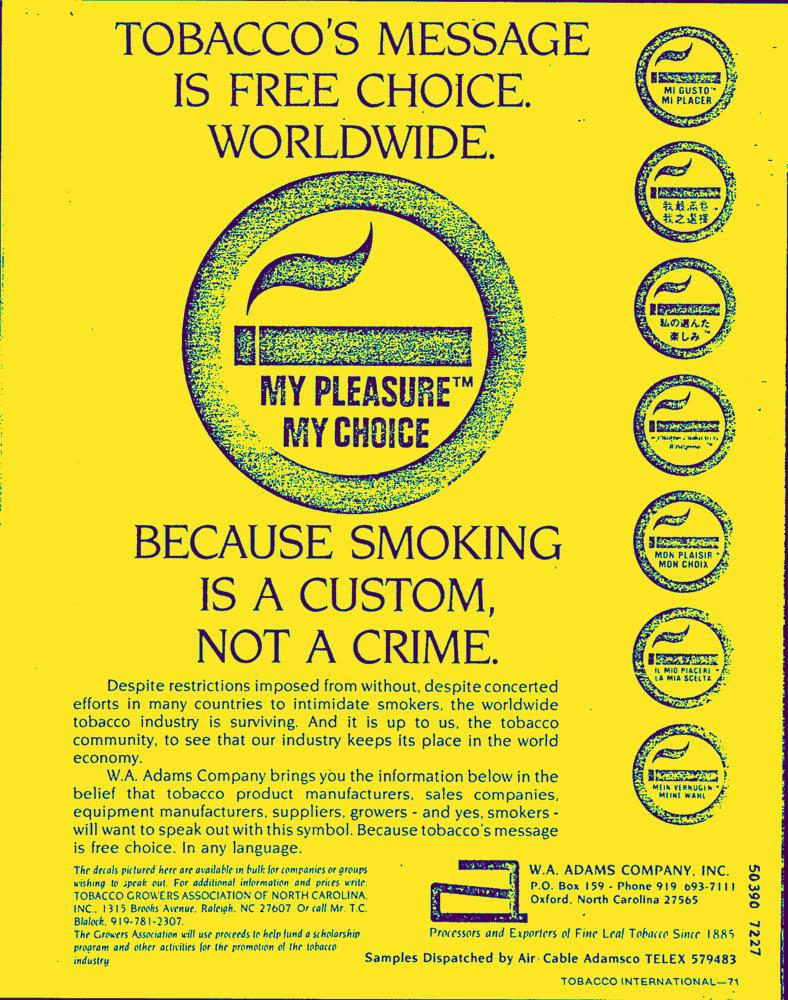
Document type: AD